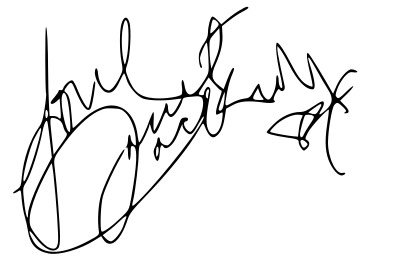
Signature of: janet jackson